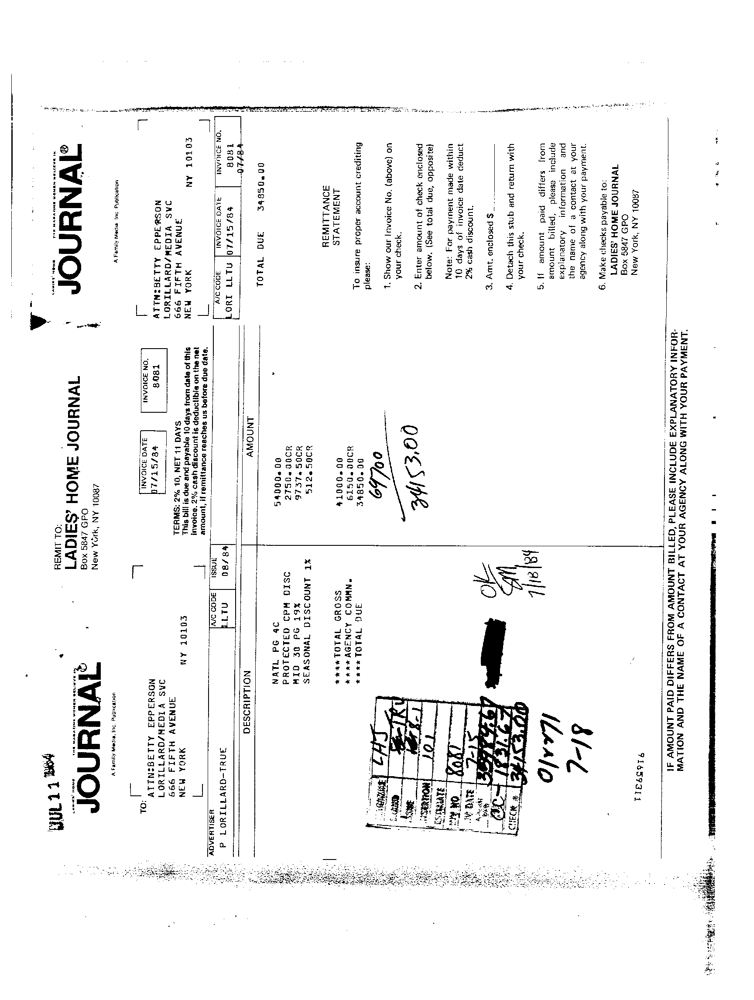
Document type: Invoice